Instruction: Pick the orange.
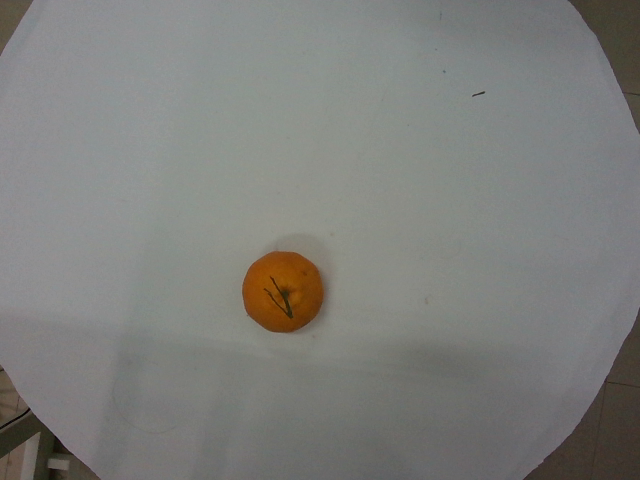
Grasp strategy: vertical